Question: What was observed in the imaging?
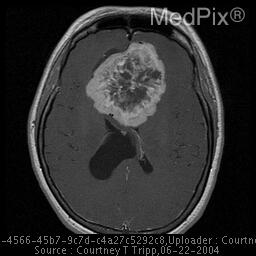
Answer: The imaging shows Large cicrumscribed midline mass overlying the planum sphenoidale causing "cortical buckling" of adjacent brain parenchyma.  Postcontrast images demonstrate enhancement of the periperipheral portion of the tumor, with a central non-enhancing region. post Gad T1WI: intensely enhancing circumscribed extraaxial mass located midline over the planum sphenoidale..